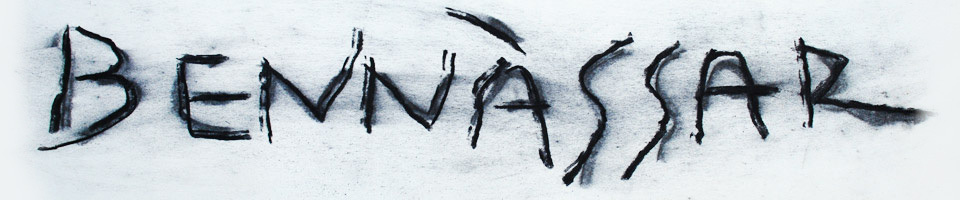
Signature of: joan bennàssar